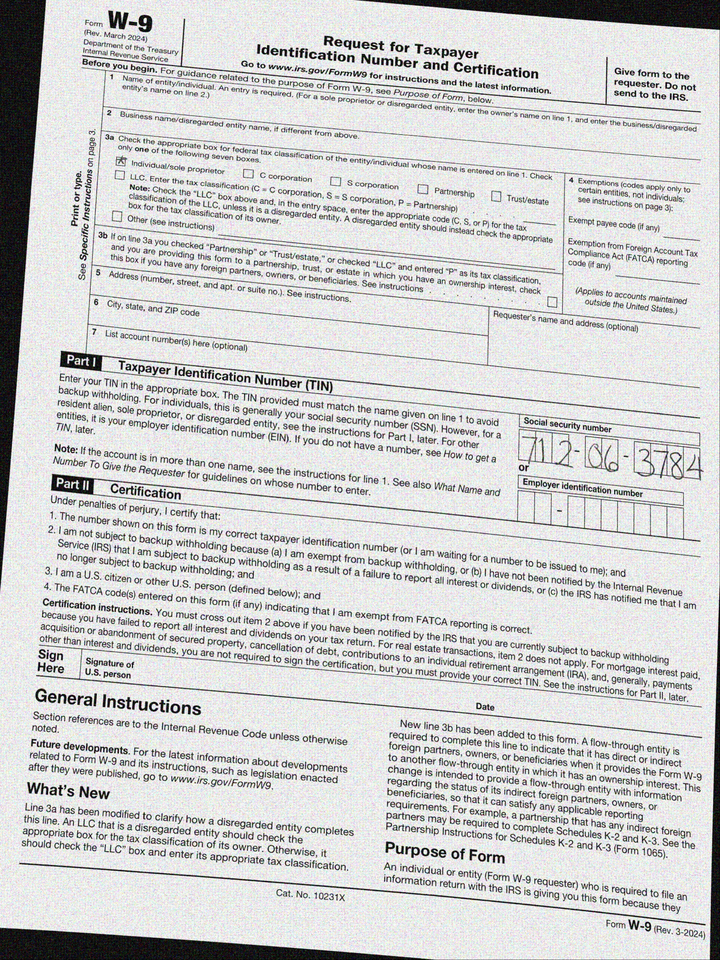
cbx: yes
ssn: 712063784